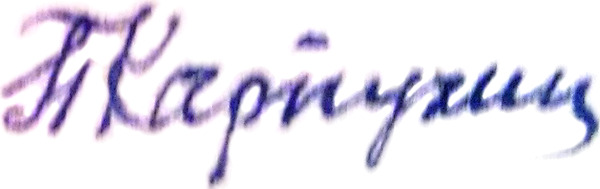
Signature of: q12129358